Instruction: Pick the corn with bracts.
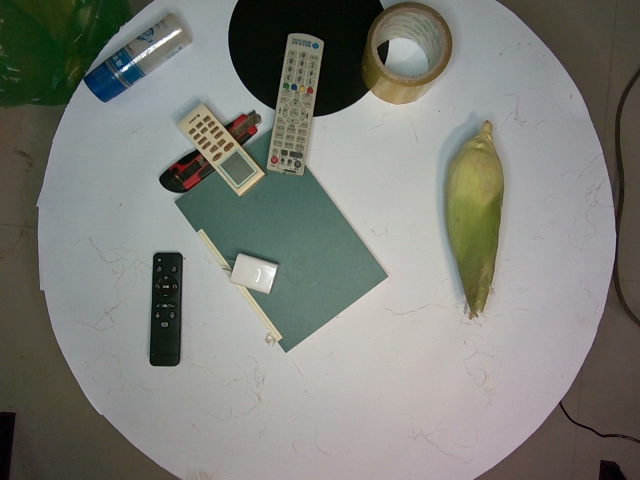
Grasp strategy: vertical